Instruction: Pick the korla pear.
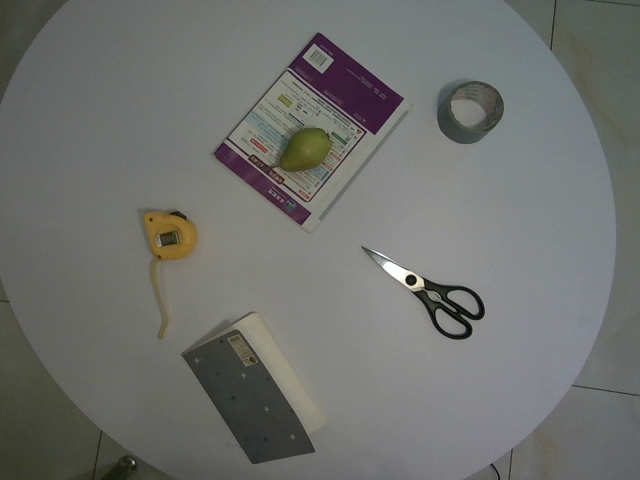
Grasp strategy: vertical